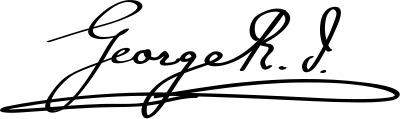
Signature of: george v